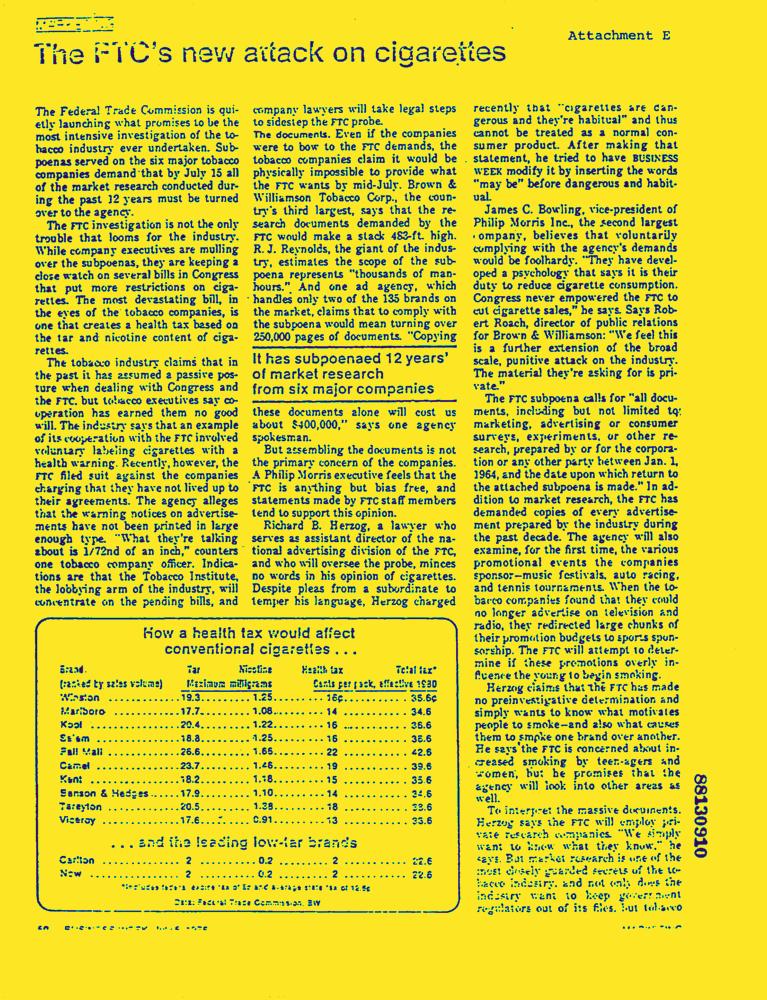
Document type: News-Article